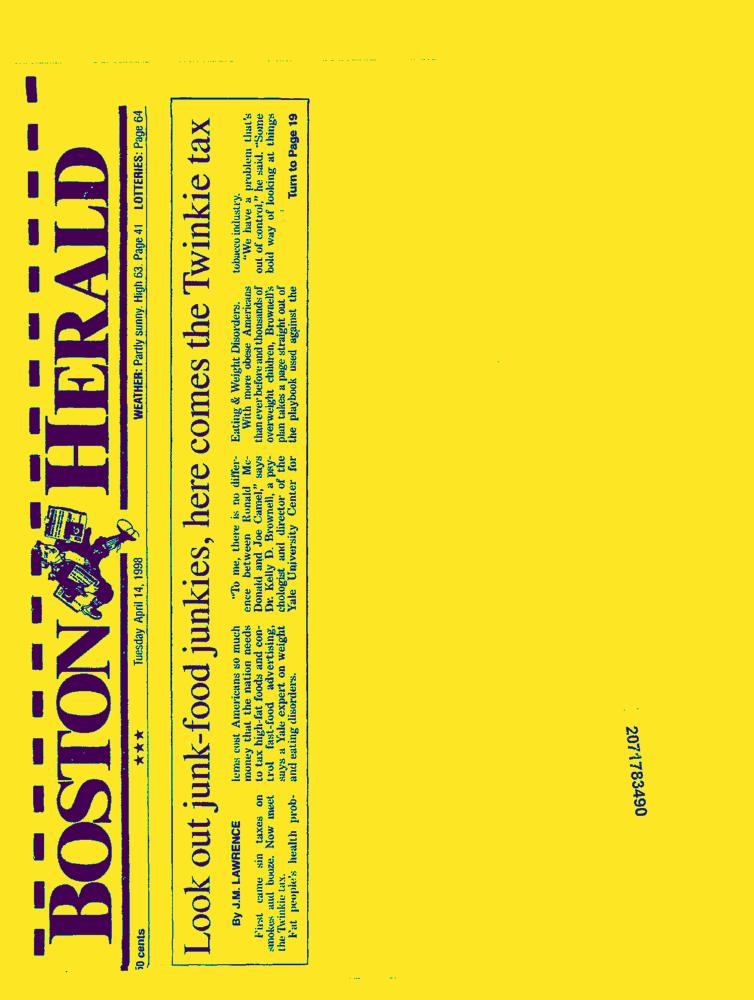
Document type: News-Article